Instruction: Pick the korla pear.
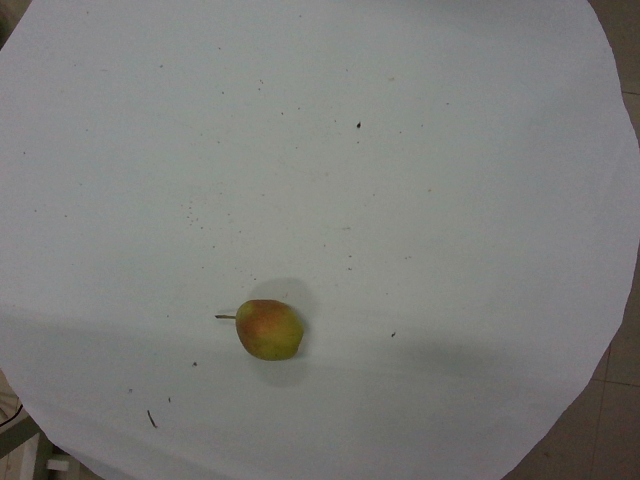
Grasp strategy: vertical